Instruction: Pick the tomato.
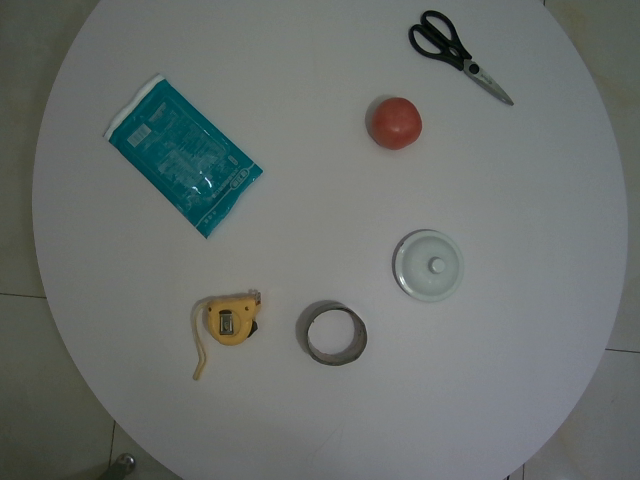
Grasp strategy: vertical